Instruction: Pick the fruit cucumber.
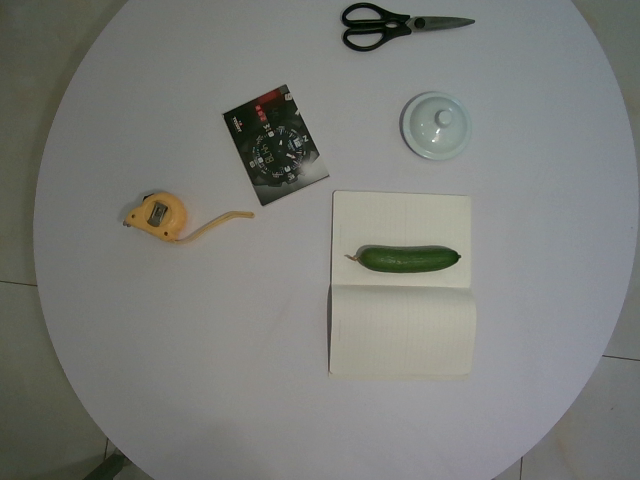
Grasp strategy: vertical